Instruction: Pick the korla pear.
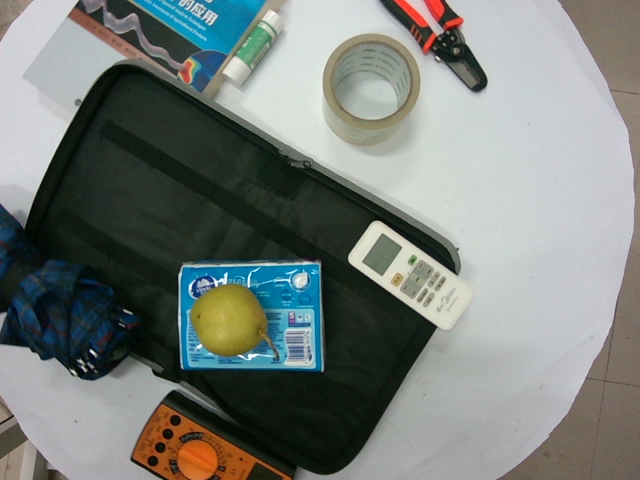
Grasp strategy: vertical